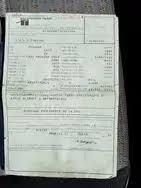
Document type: Invoice